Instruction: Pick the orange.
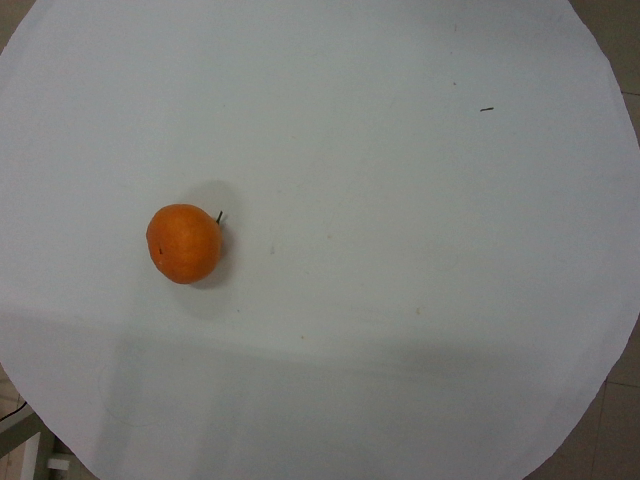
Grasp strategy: vertical